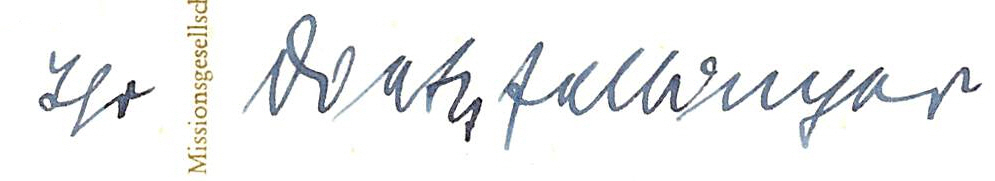
Signature of: hermann dietzfelbinger